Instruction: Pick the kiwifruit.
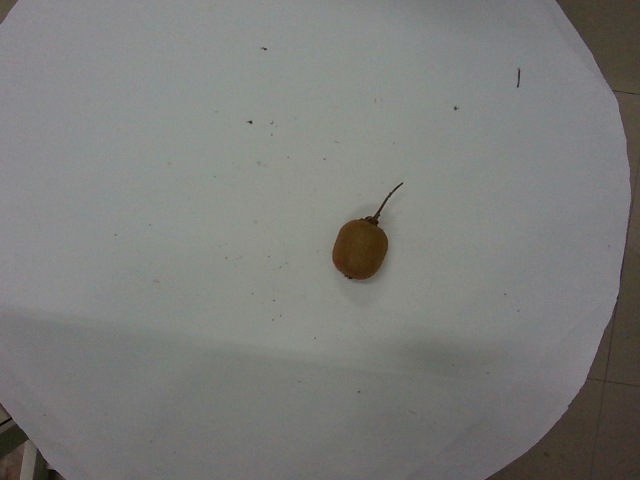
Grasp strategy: vertical